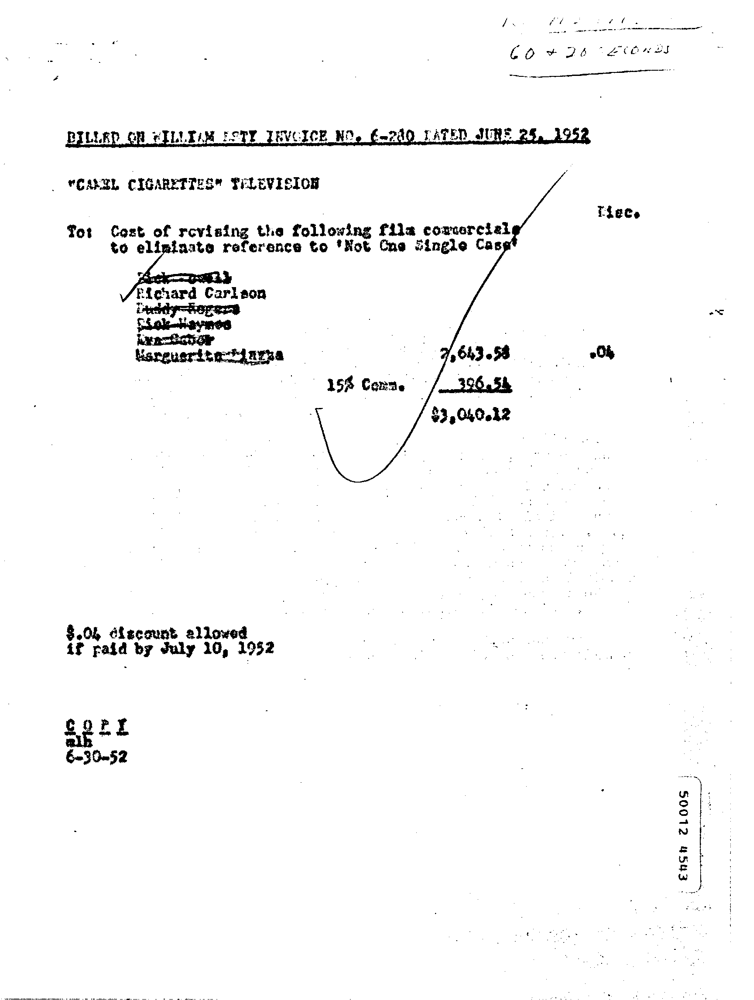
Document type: Invoice